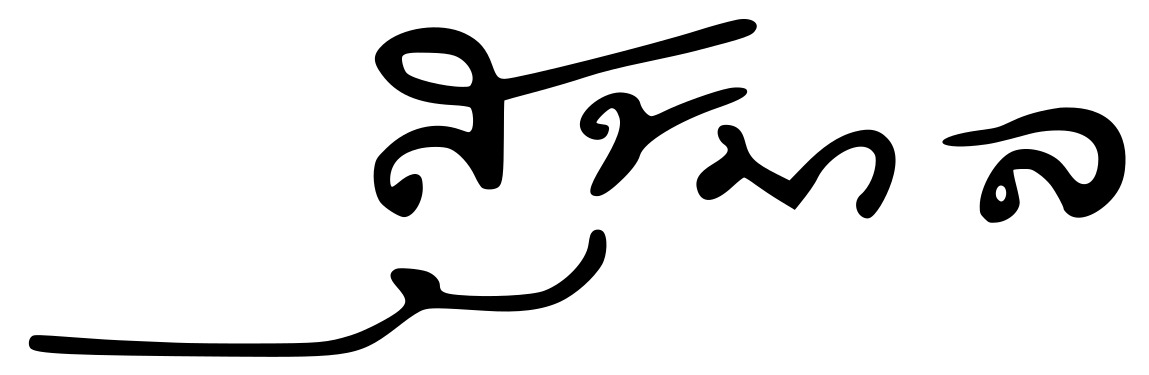
Signature of: sukhumala marasri